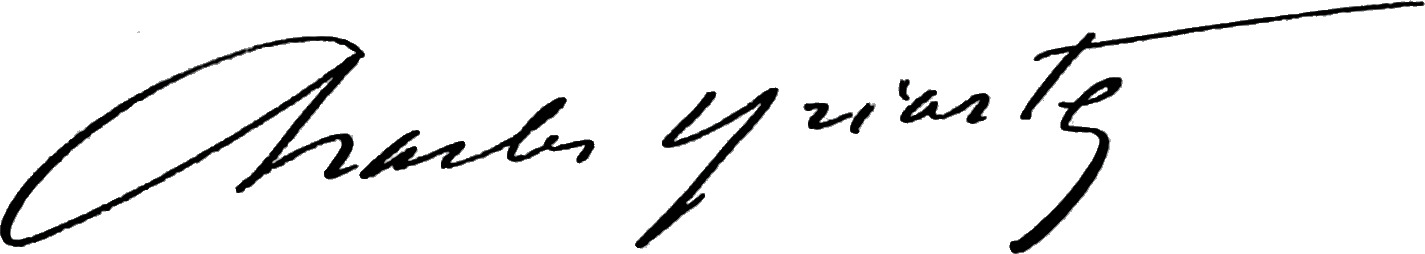
Signature of: charles yriarte